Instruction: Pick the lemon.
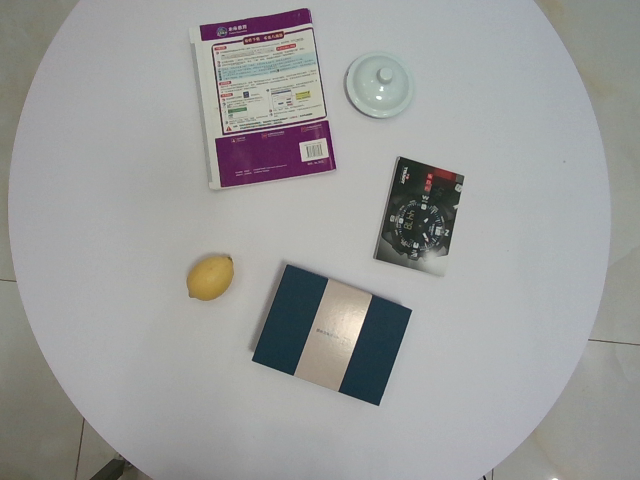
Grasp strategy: vertical